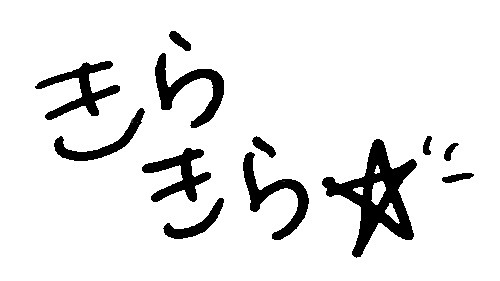
Signature of: kira kira